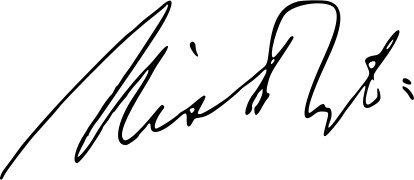
Signature of: risto ryti